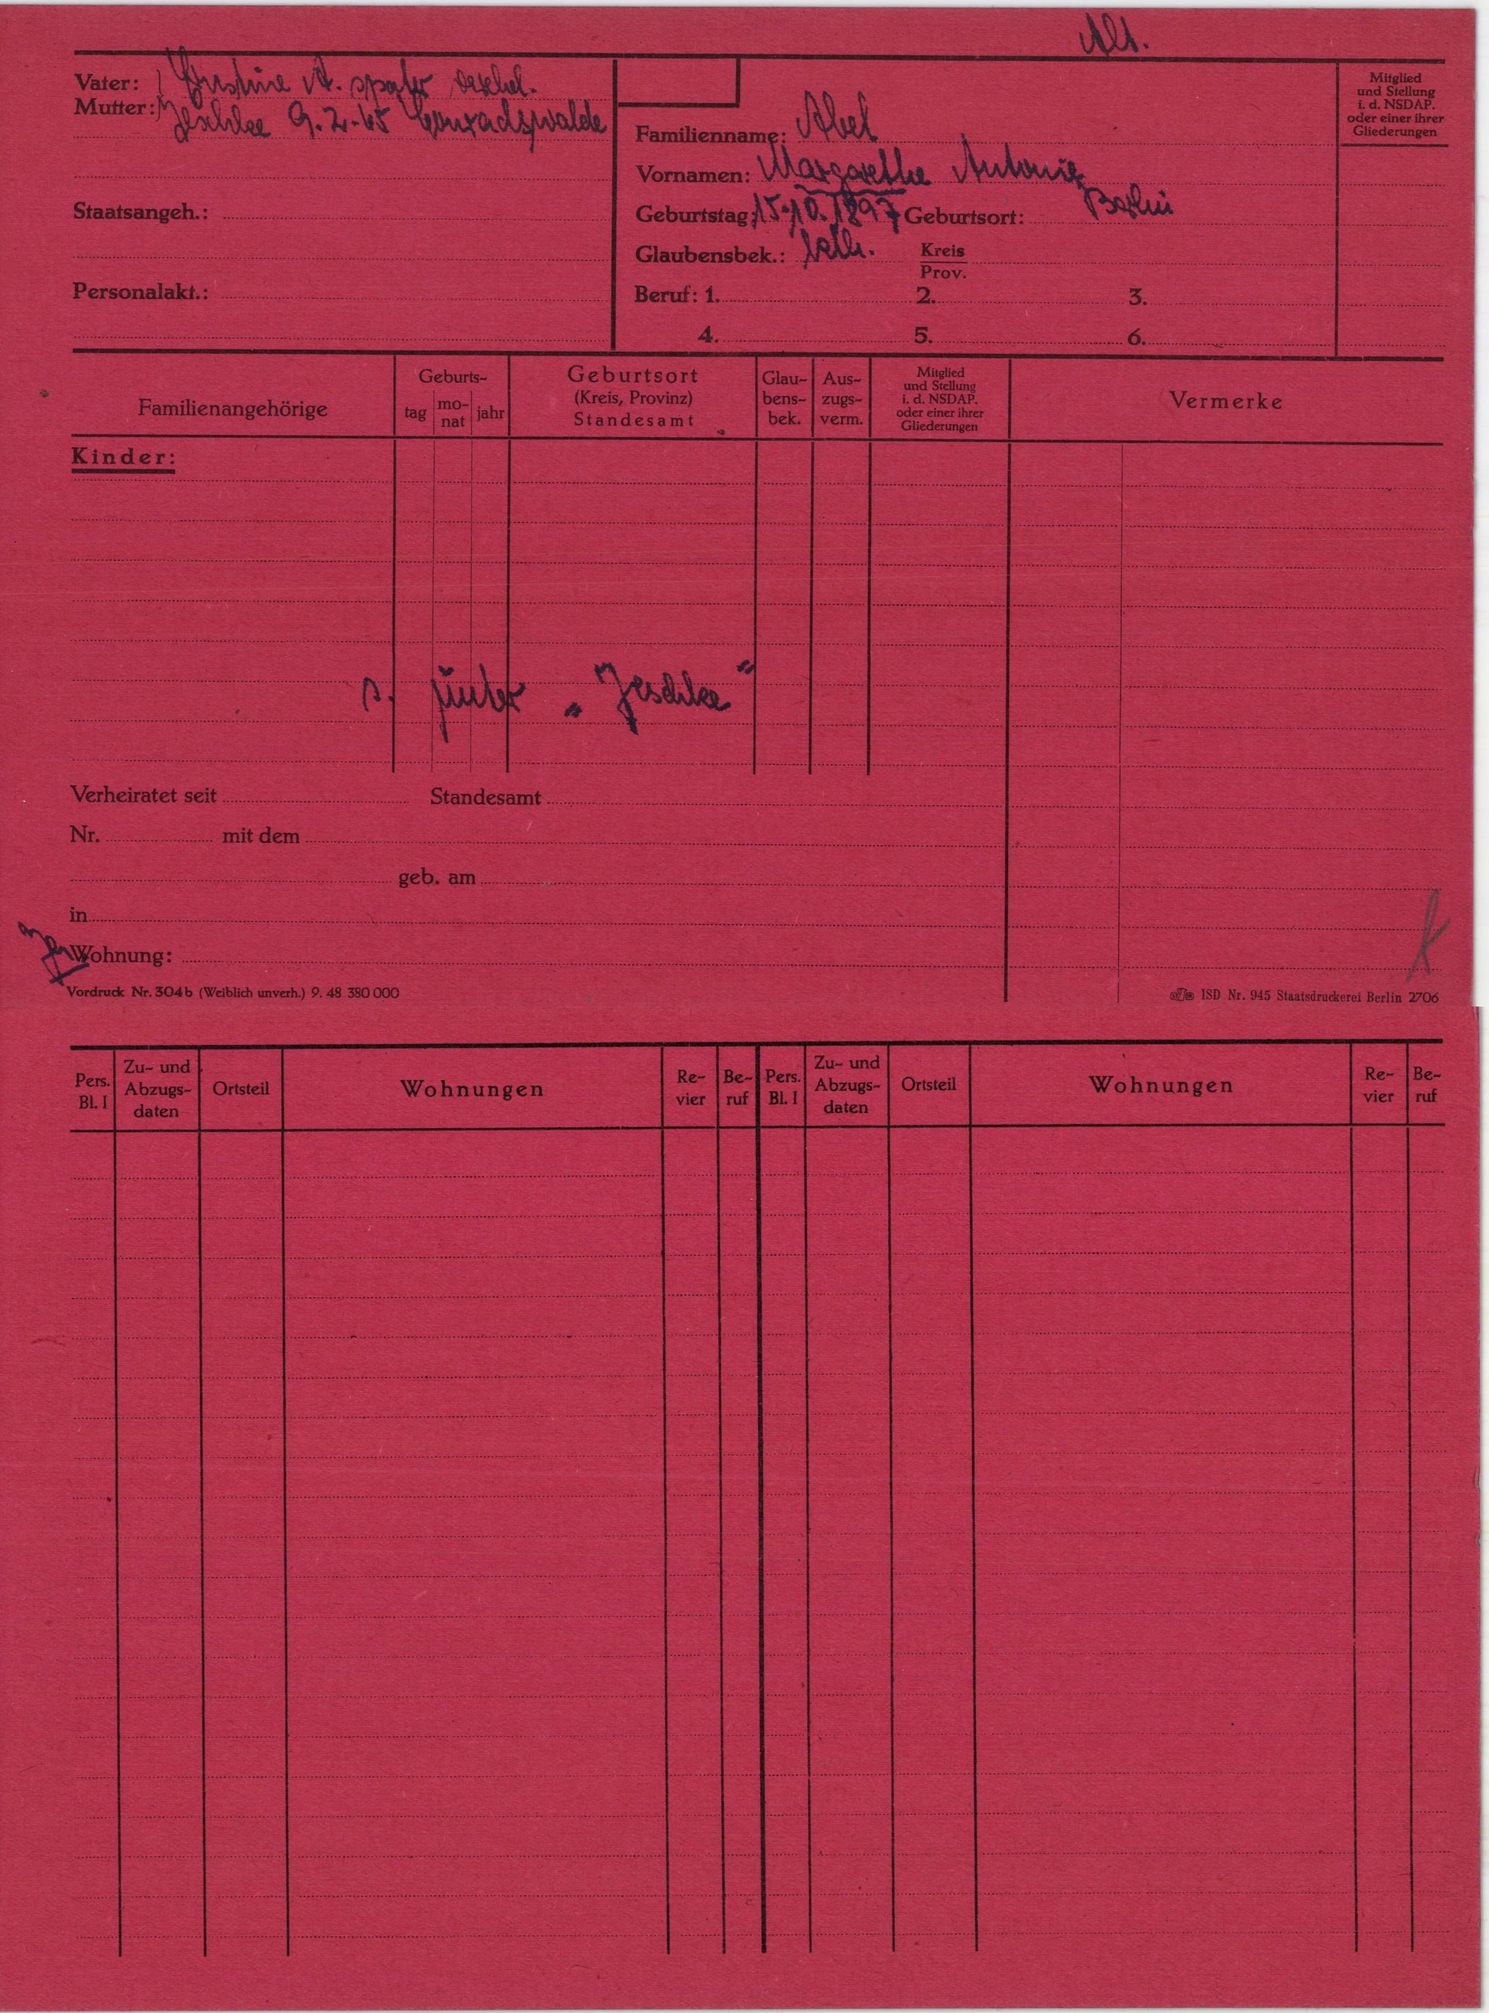
Abel